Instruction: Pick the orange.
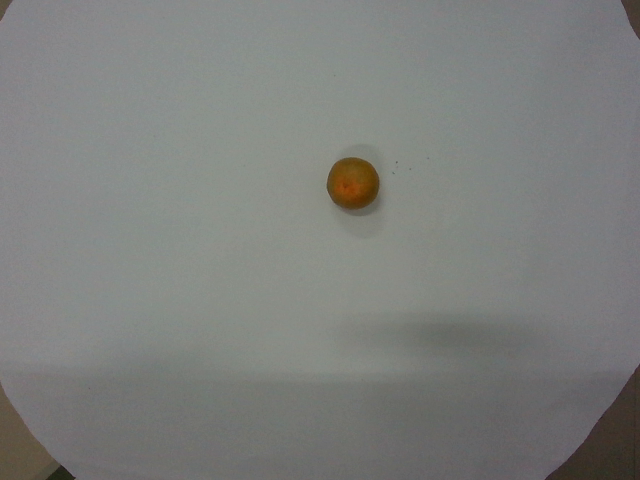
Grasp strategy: vertical